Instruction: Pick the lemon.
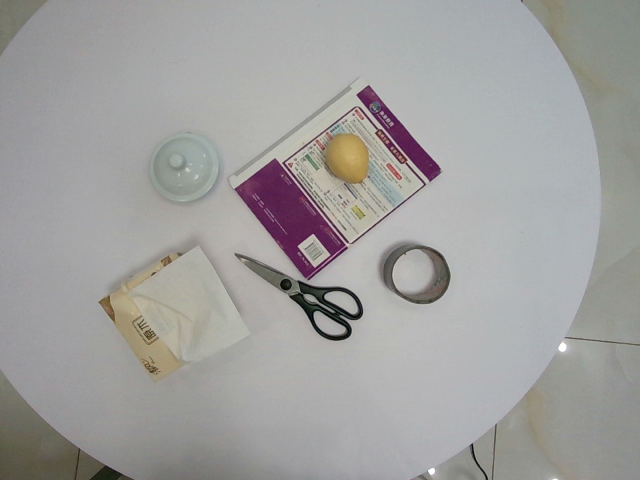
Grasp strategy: vertical